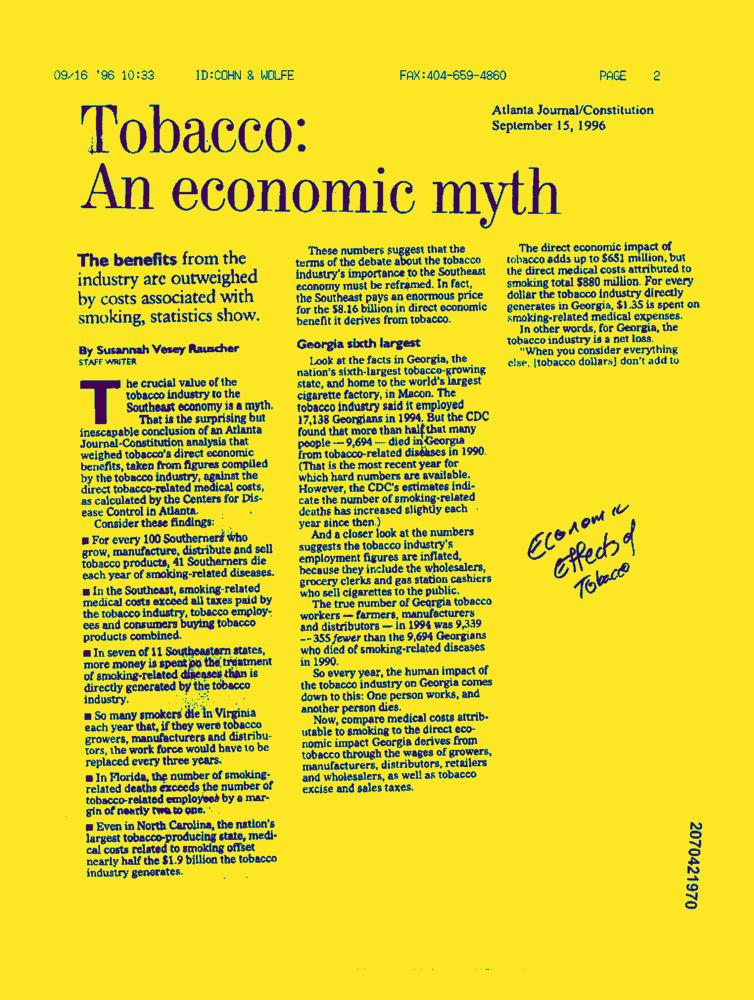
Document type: News-Article